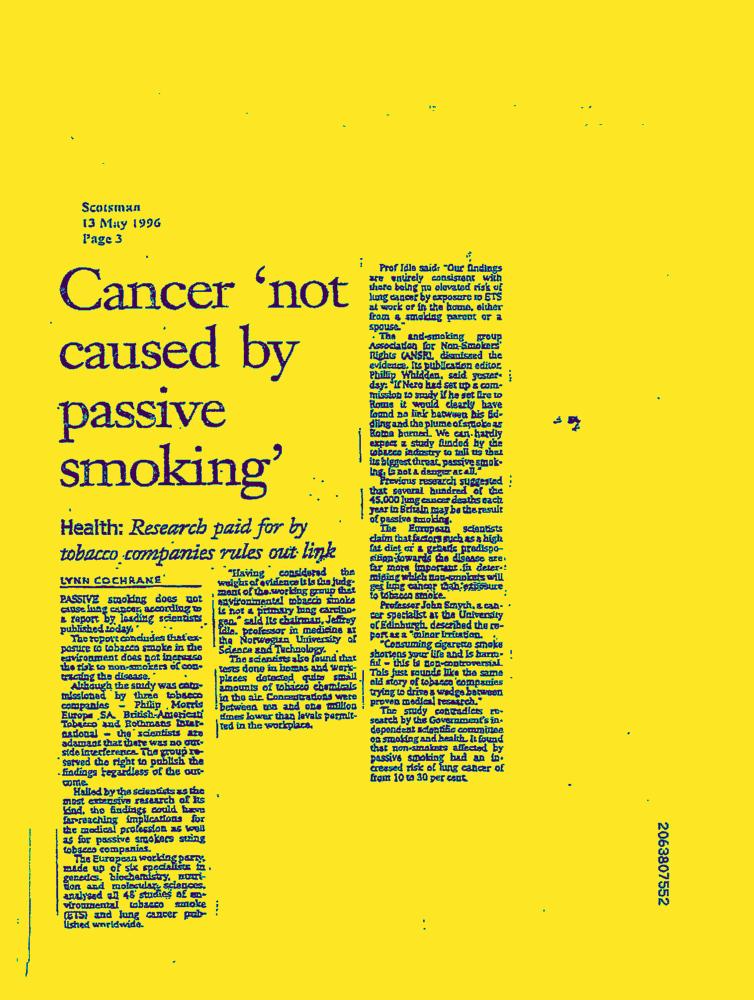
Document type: News-Article